Question: Explain the disease:
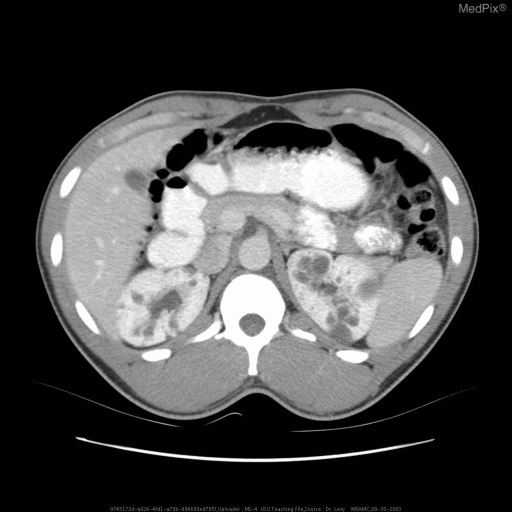
Answer: The disease is discussed as: Adult polycystic kidney disease is a hereditary condition that affects approximately 1 in 400-1000 births.  It is characterized by many cysts in both kidneys that expand over time and cause renal failure as a result of parenchymal destruction.   The inheritance pattern is autosomal dominant with penetrance estimated to be 90% by age 90.  End-stage renal disease occurs in up to 70% of patients by the age of 65.  Although the disease itself has no predilection for a particular gender of race, it has been observed that the progression of the disease is accelerated in males and African Americans.  Clinically, patients often initially present with hematuria.  Physical exam may be remarkable for enlarged palpable kidneys.  As the disease progresses hypertension, polyuria, and proteinuria may develop.A number of extrarenal anomalies are associated with Adult polycystic kidney disease.   Approximately 40% of patients have polycystic liver disease and about 25% have mitral valve prolapse.   Both of these conditions are usually asymptomatic in these patients.   By far, the most clinically relevant extrarenal anomaly is the presence of intracranial berry aneurysms located in the Circle of Willis.